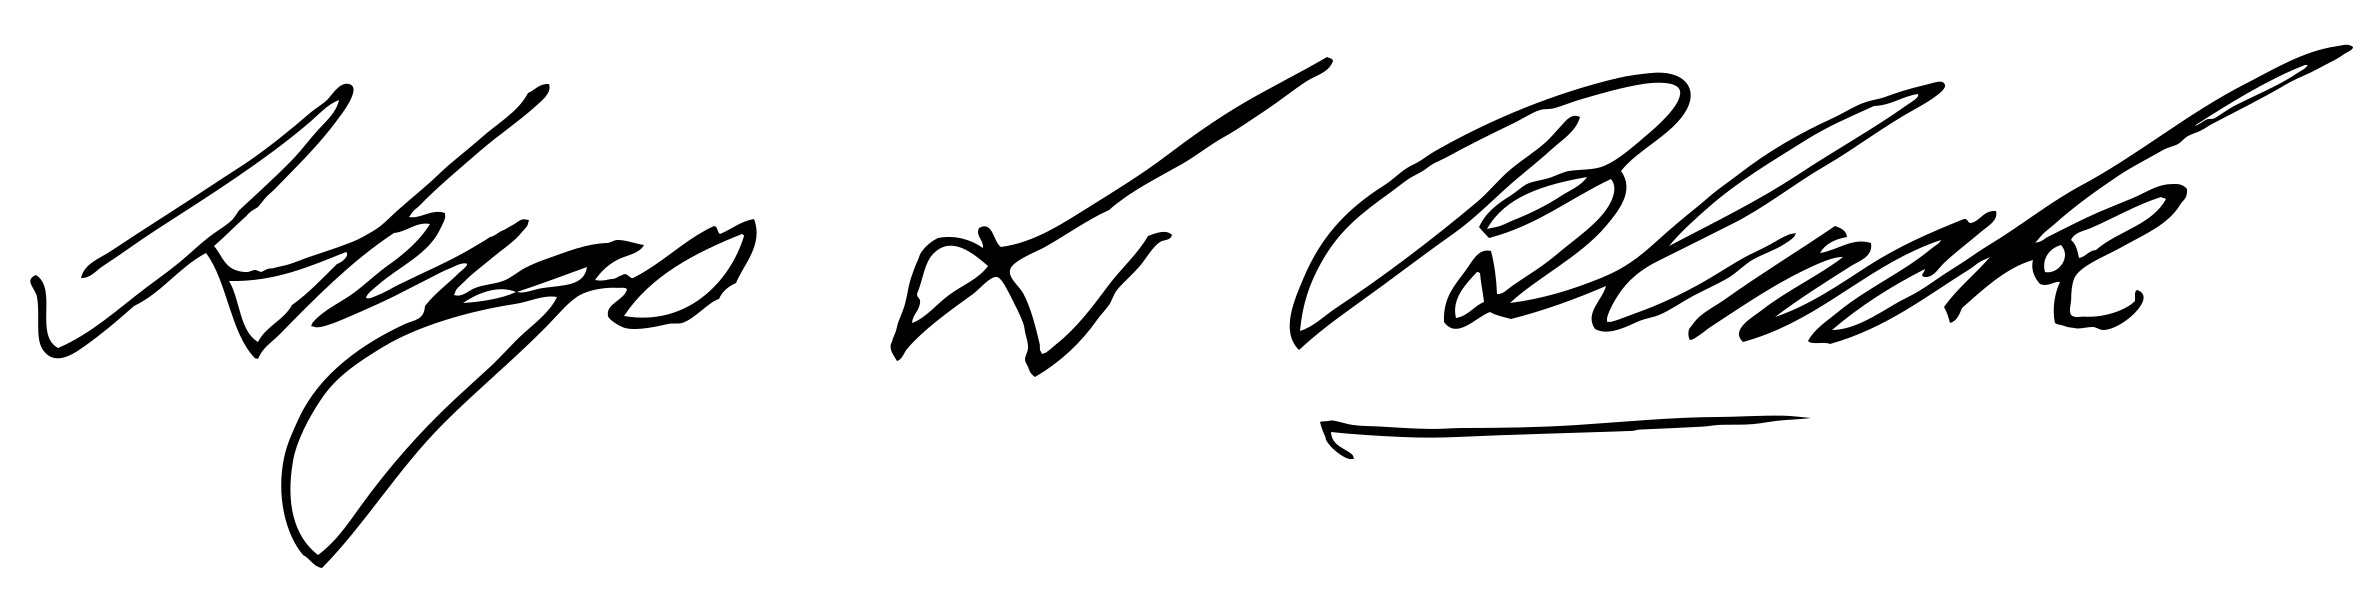
Signature of: hugo black